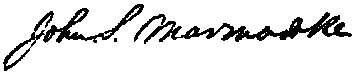
Signature of: john s marmaduke